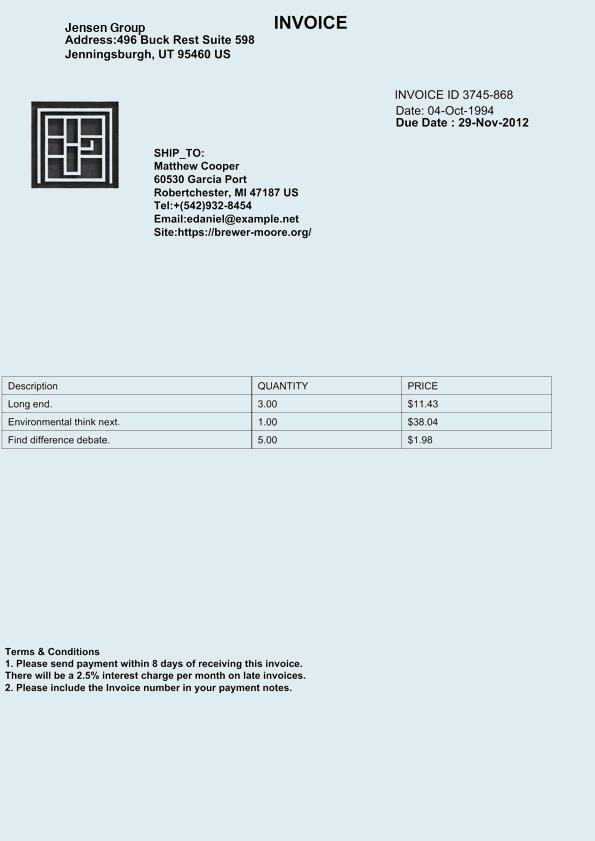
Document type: Invoice